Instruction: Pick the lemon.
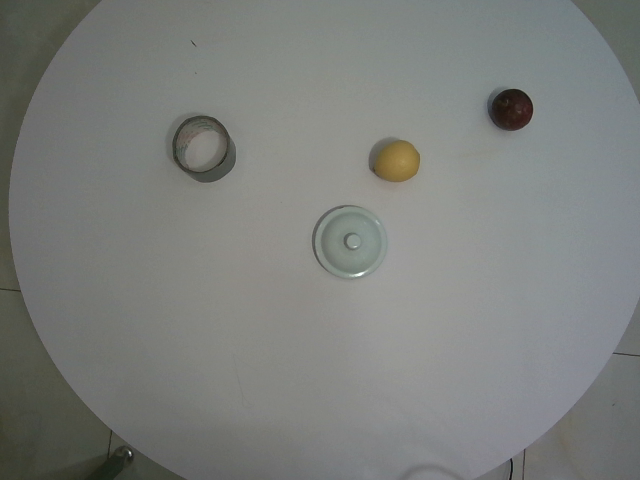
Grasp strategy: vertical